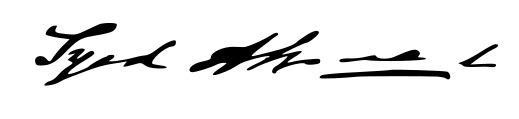
Signature of: syed ahmed khan